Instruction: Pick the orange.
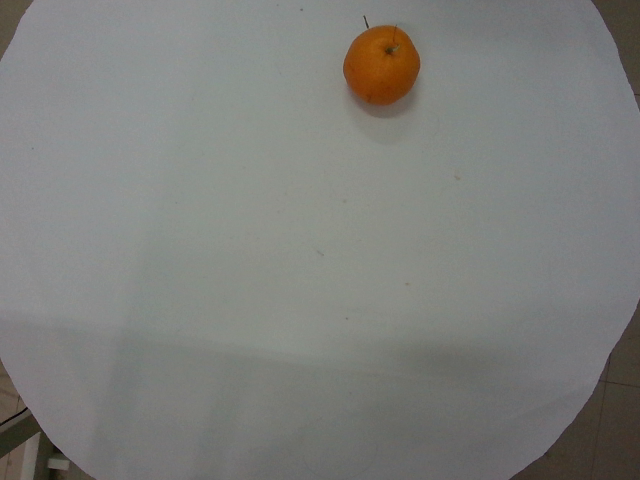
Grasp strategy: vertical